Identify and extract the amount in words, amount in numbers, payee name, cheque date, and bank name from the image.
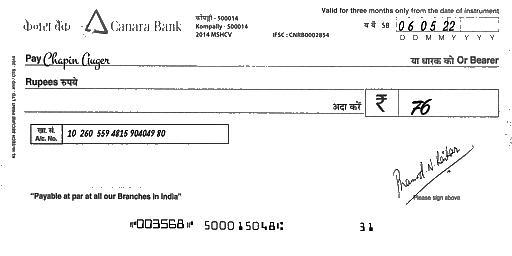
amt_in_words:
amt_in_figures: 76
payee_name: Chapin Auger
bank_name: Canara Bank
cheque_date: 06/05/22